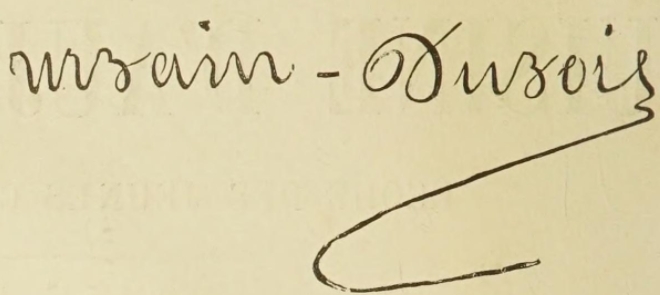
Signature of: urbain dubois